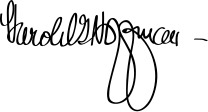
Signature of: harold giles hoffman